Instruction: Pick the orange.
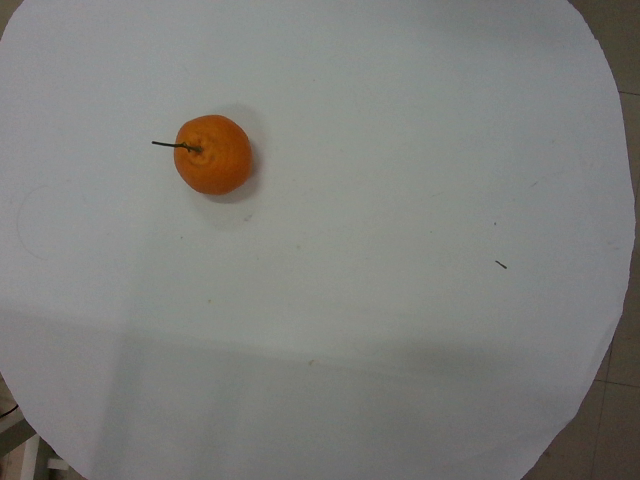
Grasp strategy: vertical